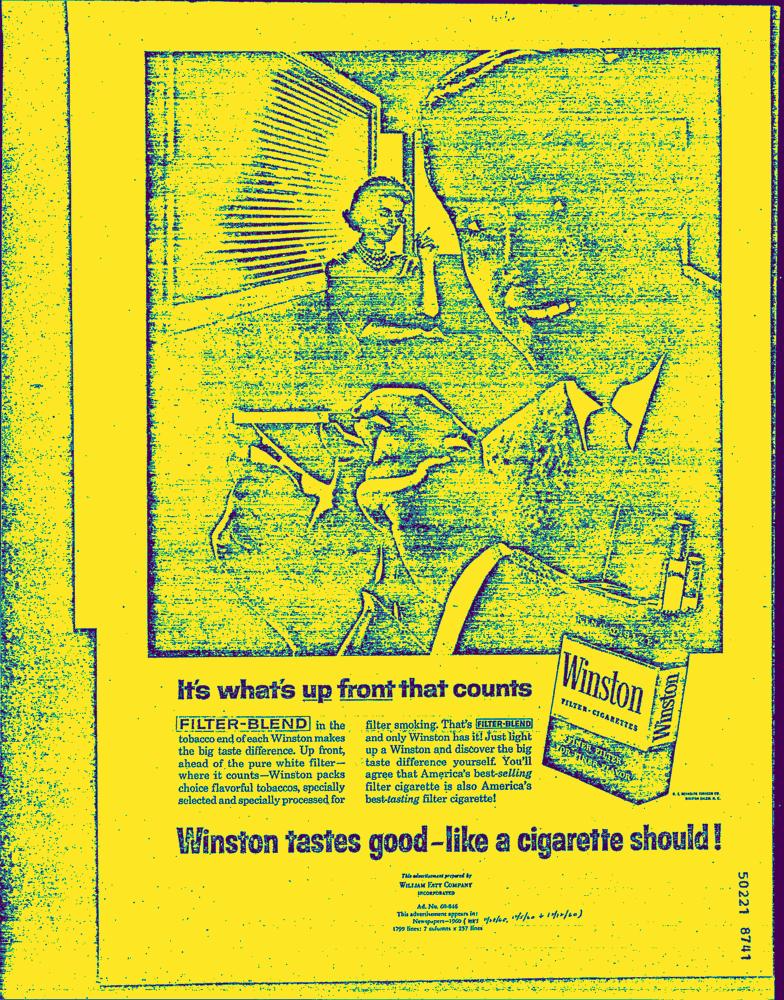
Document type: AD